Patient: Male, age 57
A previously healthy 57-year-old gentleman presented with a 3-month history of progressive rhinosinusitis including nasal obstruction with bloody discharge, anosmia, and ageusia. He developed night sweats, a 25-pound weight loss, and a productive cough with blood streaked sputum (producing 5-15 mL of blood per day). There was no associated shortness of breath, chest pain, wheezing, rash, ocular, gastrointestinal, urinary, or neurologic symptoms. Social history revealed a 30 pack-year smoking history and previous exposure to aluminum dust and chemical sealants while working at a sheet metal company. There were no risk factors for tuberculosis infection. Initial antibiotic treatment for pneumonia and sinusitis was prescribed, with no subsequent clinical improvement. Urgent referral to respiratory medicine was requested.
On physical examination in the respiratory clinic, the patient's heart rate was 112 beats per minute, and there was a visible ulcer in the right nare, with bloody crusting. The remainder of the physical exam was unremarkable. Laboratory investigations revealed a reduced hemoglobin of 122 g/L, elevated white blood cell count of 19.1 x 109 L-1, and platelet count of 624 x 109 L-1. Electrolytes, creatinine, and liver enzymes were normal. There was a positive c-Antineutrophil Cytoplasmic Antibody test (c-ANCA) with an elevated anti-PR3 antibody titre (253 CU). The anti-MPO and anti-GBM antibodies were negative. Urinalysis revealed no blood or casts, but was positive for protein (1+).
Fig. 1 presents a computed tomography (CT) scan of the chest at the time of initial presentation which showed multiple bilateral mass-like lesions measuring up to 5cm, some demonstrating central necrosis and cavitation with thick and irregular walls. Some of the lesions were pleural-based with suggestion of chest wall extension and there was no pleural effusion.
An urgent bronchoscopy was arranged and showed friable and bloody mucosa in the upper lobes bilaterally (Fig. 2a and b).
Endobronchial biopsies were taken in the upper lobe airways and sequential washings did not reveal evidence of pulmonary hemorrhage (successively bloody returns from saline bronchoalveolar lavages). Biopsies demonstrated large areas of neutrophilic necrosis (so called "basophilic necrosis"), granulomatous inflammation with multi-nucleated giant cells, mucosal ulceration, and squamous metaplasia (Fig. 3). There was no necrotizing vasculitis in the sample. Staining and cultures were negative for acid fast bacilli and fungus.
Given the constellation of endobronchial tissue with neutrophilic necrosis and granulomatous inflammation, positive c-ANCA, and clinical presentation with sino-pulmonary symptoms, the diagnosis of granulomatosis with polyangiitis (GPA) was made. Glucocorticoid treatment with prednisone 60 mg daily was promptly initiated, and after consultation with rheumatology, oral methotrexate was added.
Twenty days later, the patient returned for follow-up after an episode of sudden onset shortness of breath with right scapular chest pain that radiated anteriorly. An urgent chest radiograph revealed a large right sided loculated pneumothorax with small fluid component (Fig. 4).
A chest tube was inserted immediately, and pleural fluid studies revealed pH of 6.9, glucose level <0.1 mmol/L, and predominant fluid neutrophils of 89%. Pleural fluid cultures were negative for bacterial growth. A chest CT was performed, demonstrating enlargement of two pre-existing pulmonary cavities with air fluid levels, open communication with an adjacent bronchus, and hydropneumothorax (Fig. 5). The remaining pulmonary lesions demonstrated improvement when compared with previous imaging (Fig. 5). The pneumothorax and empyema resolved over time with pleural drainage and broad-spectrum intravenous antibiotic treatment.
Keywords: empyema, granulomatosis with polyangiitis, pneumothorax
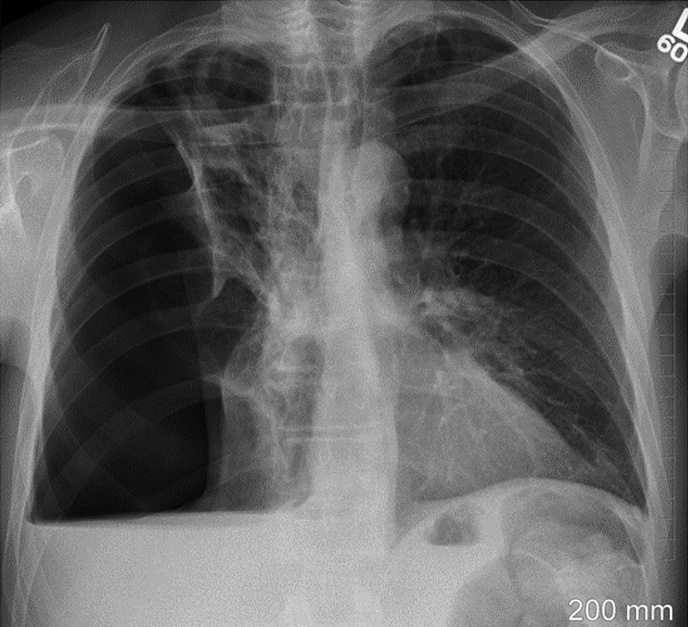
Image caption: Pneumothorax with small pleural effusion from a chest radiograph. Posteroanterior chest radiograph demonstrates a large right pneumothorax with small pleural effusion. There are parenchymal abnormalities in the right upper lobe and left perihilar lesion corresponding to residual lesions seen in previous CT.